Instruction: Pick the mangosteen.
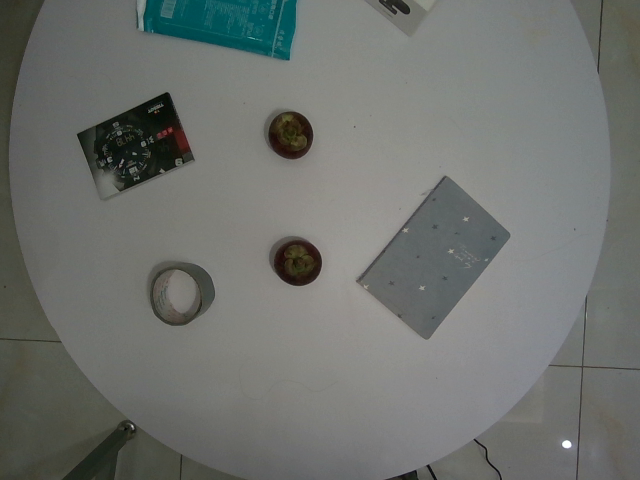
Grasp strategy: vertical